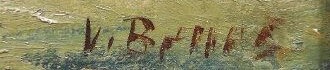
Signature of: vincenc beneš